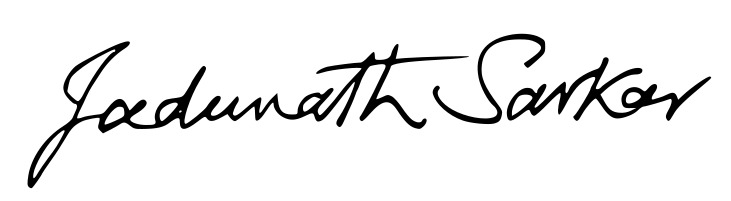
Signature of: jadunath sarkar